Question: Explain the disease:
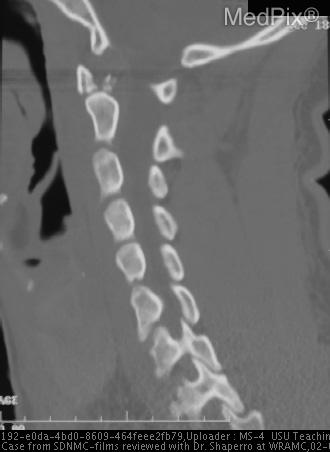
Answer: The disease is discussed as: The need for surgical intervention for injury to the spinal column itself is dictated by the degree of deformity and the perceived stability of the injury. Displaced fractures of the cervical spine are usually treated with careful application of traction, using a halo or Gardner-Wells tongs. Weight is gradually added to the traction apparatus until the spine is realigned. The rule of thumb is that a weight of approximately 5 pounds per cervical level is required for reduction. The neurologic examination must be followed very closely as weight is added to the traction. Serial radiographs are used to determine when adequate reduction has been obtained. Inability to obtain adequate reduction is usually an indication for surgical intervention.Those injuries thought to be relatively stable or with instability in only one column can be managed with immobilization only. For significant fractures this involves the use of a halo brace in the cervical spine, and an orthosis, usually a molded jacket, in the thoracic and lumbar spine. Unstable injuries usually require surgical stabilization. Stabilization can be achieved by placement of hardware posteriorly, by use of hardware and bone grafting anteriorly, or in some cases using both techniques simultaneously. The anterior approach allows better access to the vertebral body and better decompression of the spinal canal. Three-column injuries generally require both anterior and posterior stabilization.The benefits of early spinal stabilization in patients with complete injury are primarily related to the prevention of complications of long-term immobilization. Data show fewer complications in patients whose spinal injuries are fixed early, although there are no compelling survival differences. Therefore, spinal column injuries should be fixed as early as practical, once the patient is physiologically stable and no longer at risk to suffer deterioration of neurologic function, either from exacerbation of brain injury or as a result of manipulation of the spinal cord.